Question: What could the diagnosis suggest?
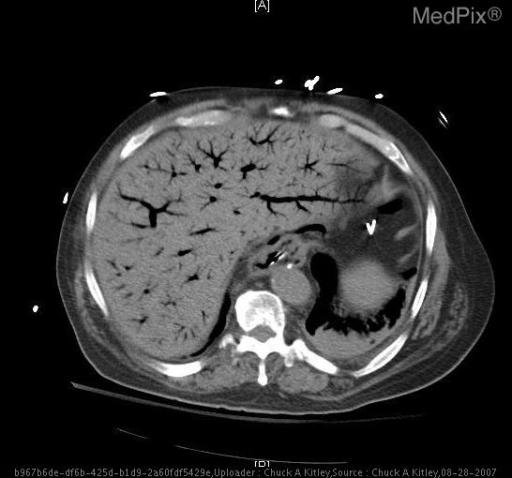
Answer: The possible diagnosis includes •  Mesenteric ischemia
•  Trauma
•  Small/Large Bowel obstruction
•  Infectious enterocolitis
•  Inflammatory enterocolitis
•  Post-operative
•  Medications, i.e. steroids, chemotherapy, immunosuppresants
•  Necrotizing enterocolitis (pediatric cases).